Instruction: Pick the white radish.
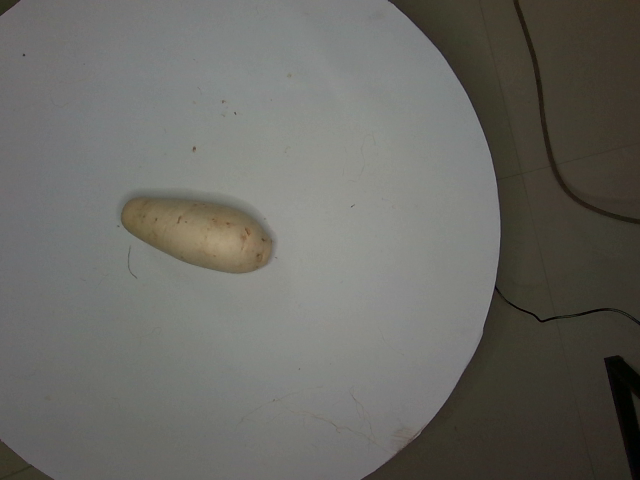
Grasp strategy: vertical